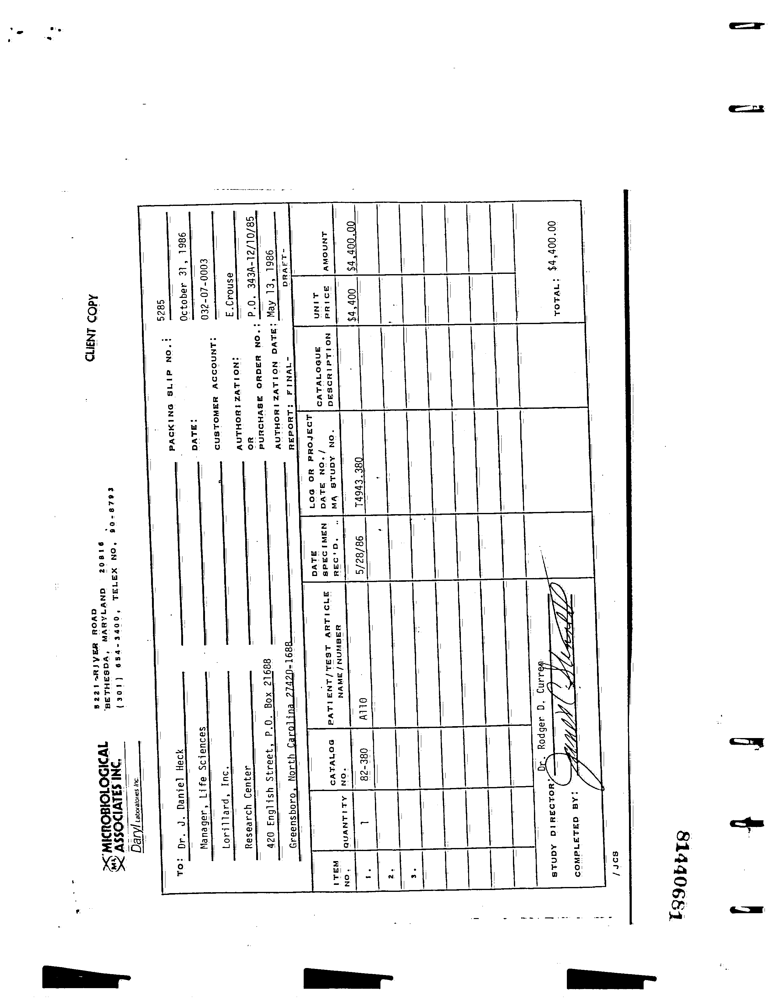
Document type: Invoice